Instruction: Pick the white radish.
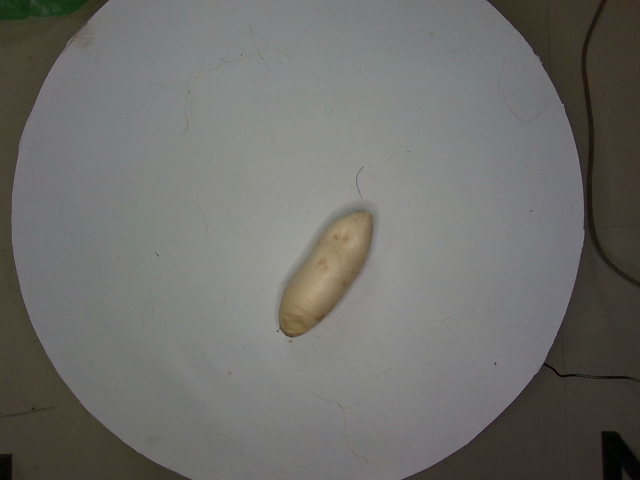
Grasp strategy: vertical